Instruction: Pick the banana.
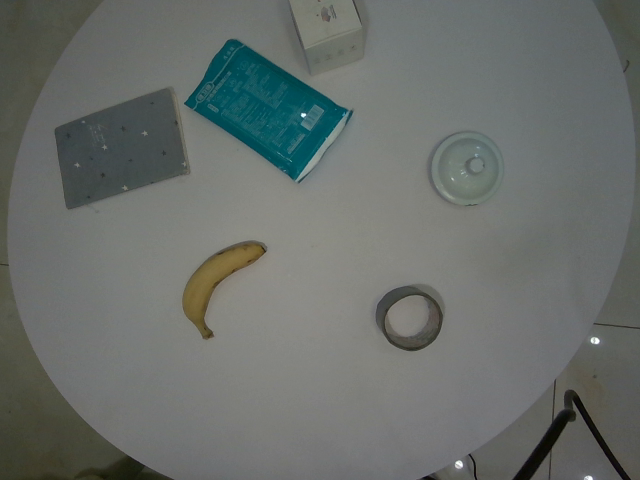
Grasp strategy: vertical